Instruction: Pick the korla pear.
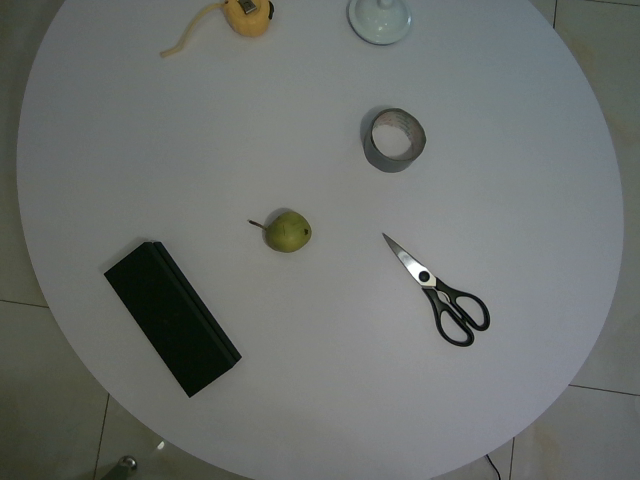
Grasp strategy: vertical